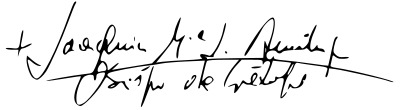
Signature of: joaquín maría lópez de andújar y cánovas del castillo